Question: What was observed in the imaging?
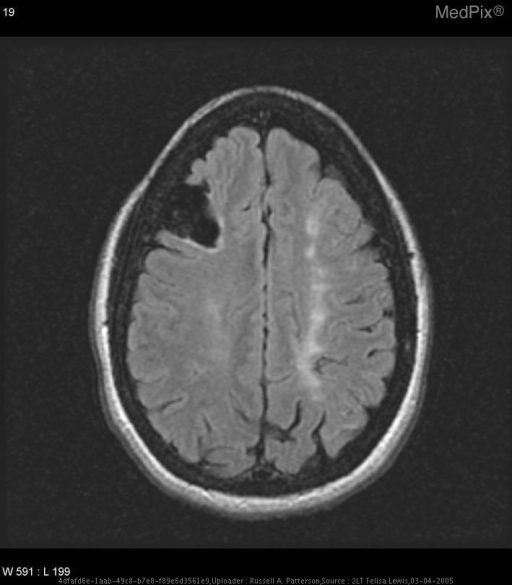
Answer: The imaging shows MRI–brain: Diffusion-weighted images – Increased signal intensity involving L insular cortex and adjacent operculum.  FLAIR and T2-weighted images – Increased signal intensity throughout L corona radiate w/ volume loss of the L frontal and parietal lobes.  Large wedge-shaped region of encephalomalacia in the lateral R frontal lobe possibly secondary to prior infarct.
MRA-brain: Severe near occlusion of ICAs bilaterally, normal appearance of vertebral and basilar arteries.
Dopper U/S-Carotids: R ICA completely occluded within a centimeter past bifurcation, L ICA – Very high resistance, abnormal flow at origin, possibly due to clot or very, very slow flow just above bifurcation Large wedge-shaped region of encephalomalacia in the lateral R frontal lobe possibly secondary to prior infarct..